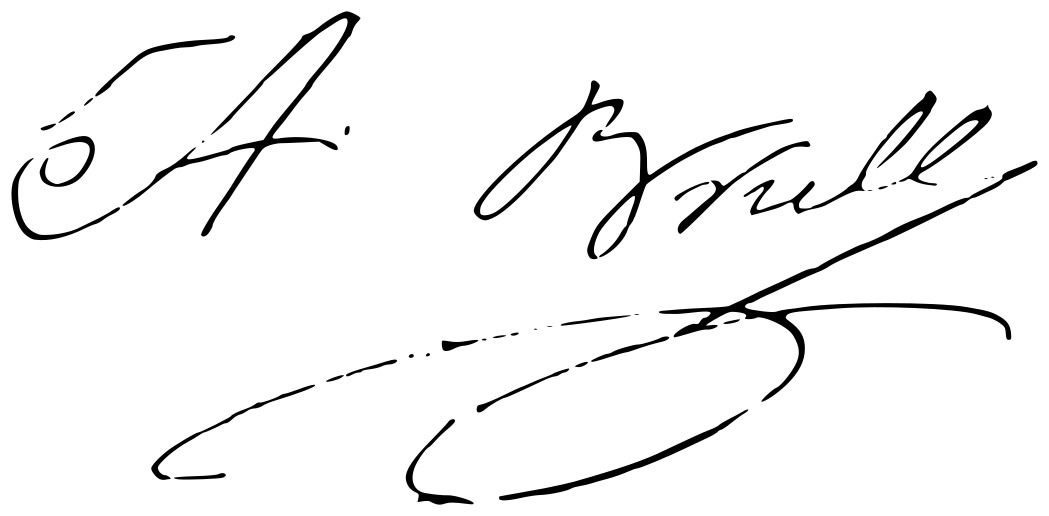
Signature of: apolinar brull